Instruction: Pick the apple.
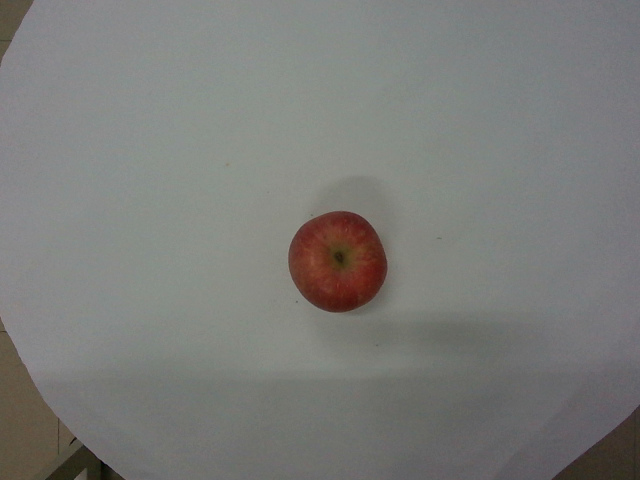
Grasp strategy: vertical